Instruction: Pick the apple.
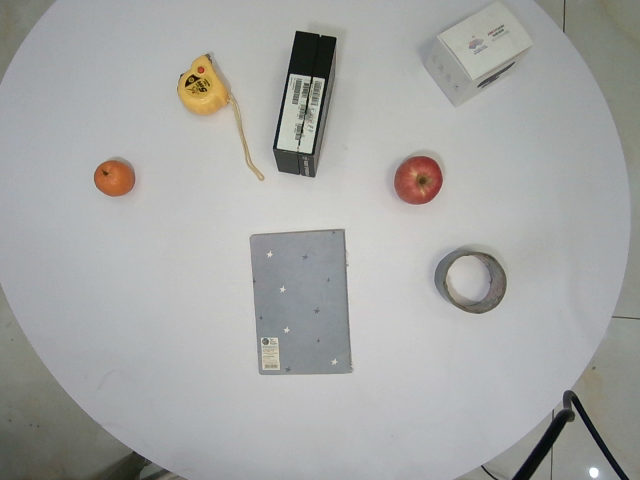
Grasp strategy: vertical